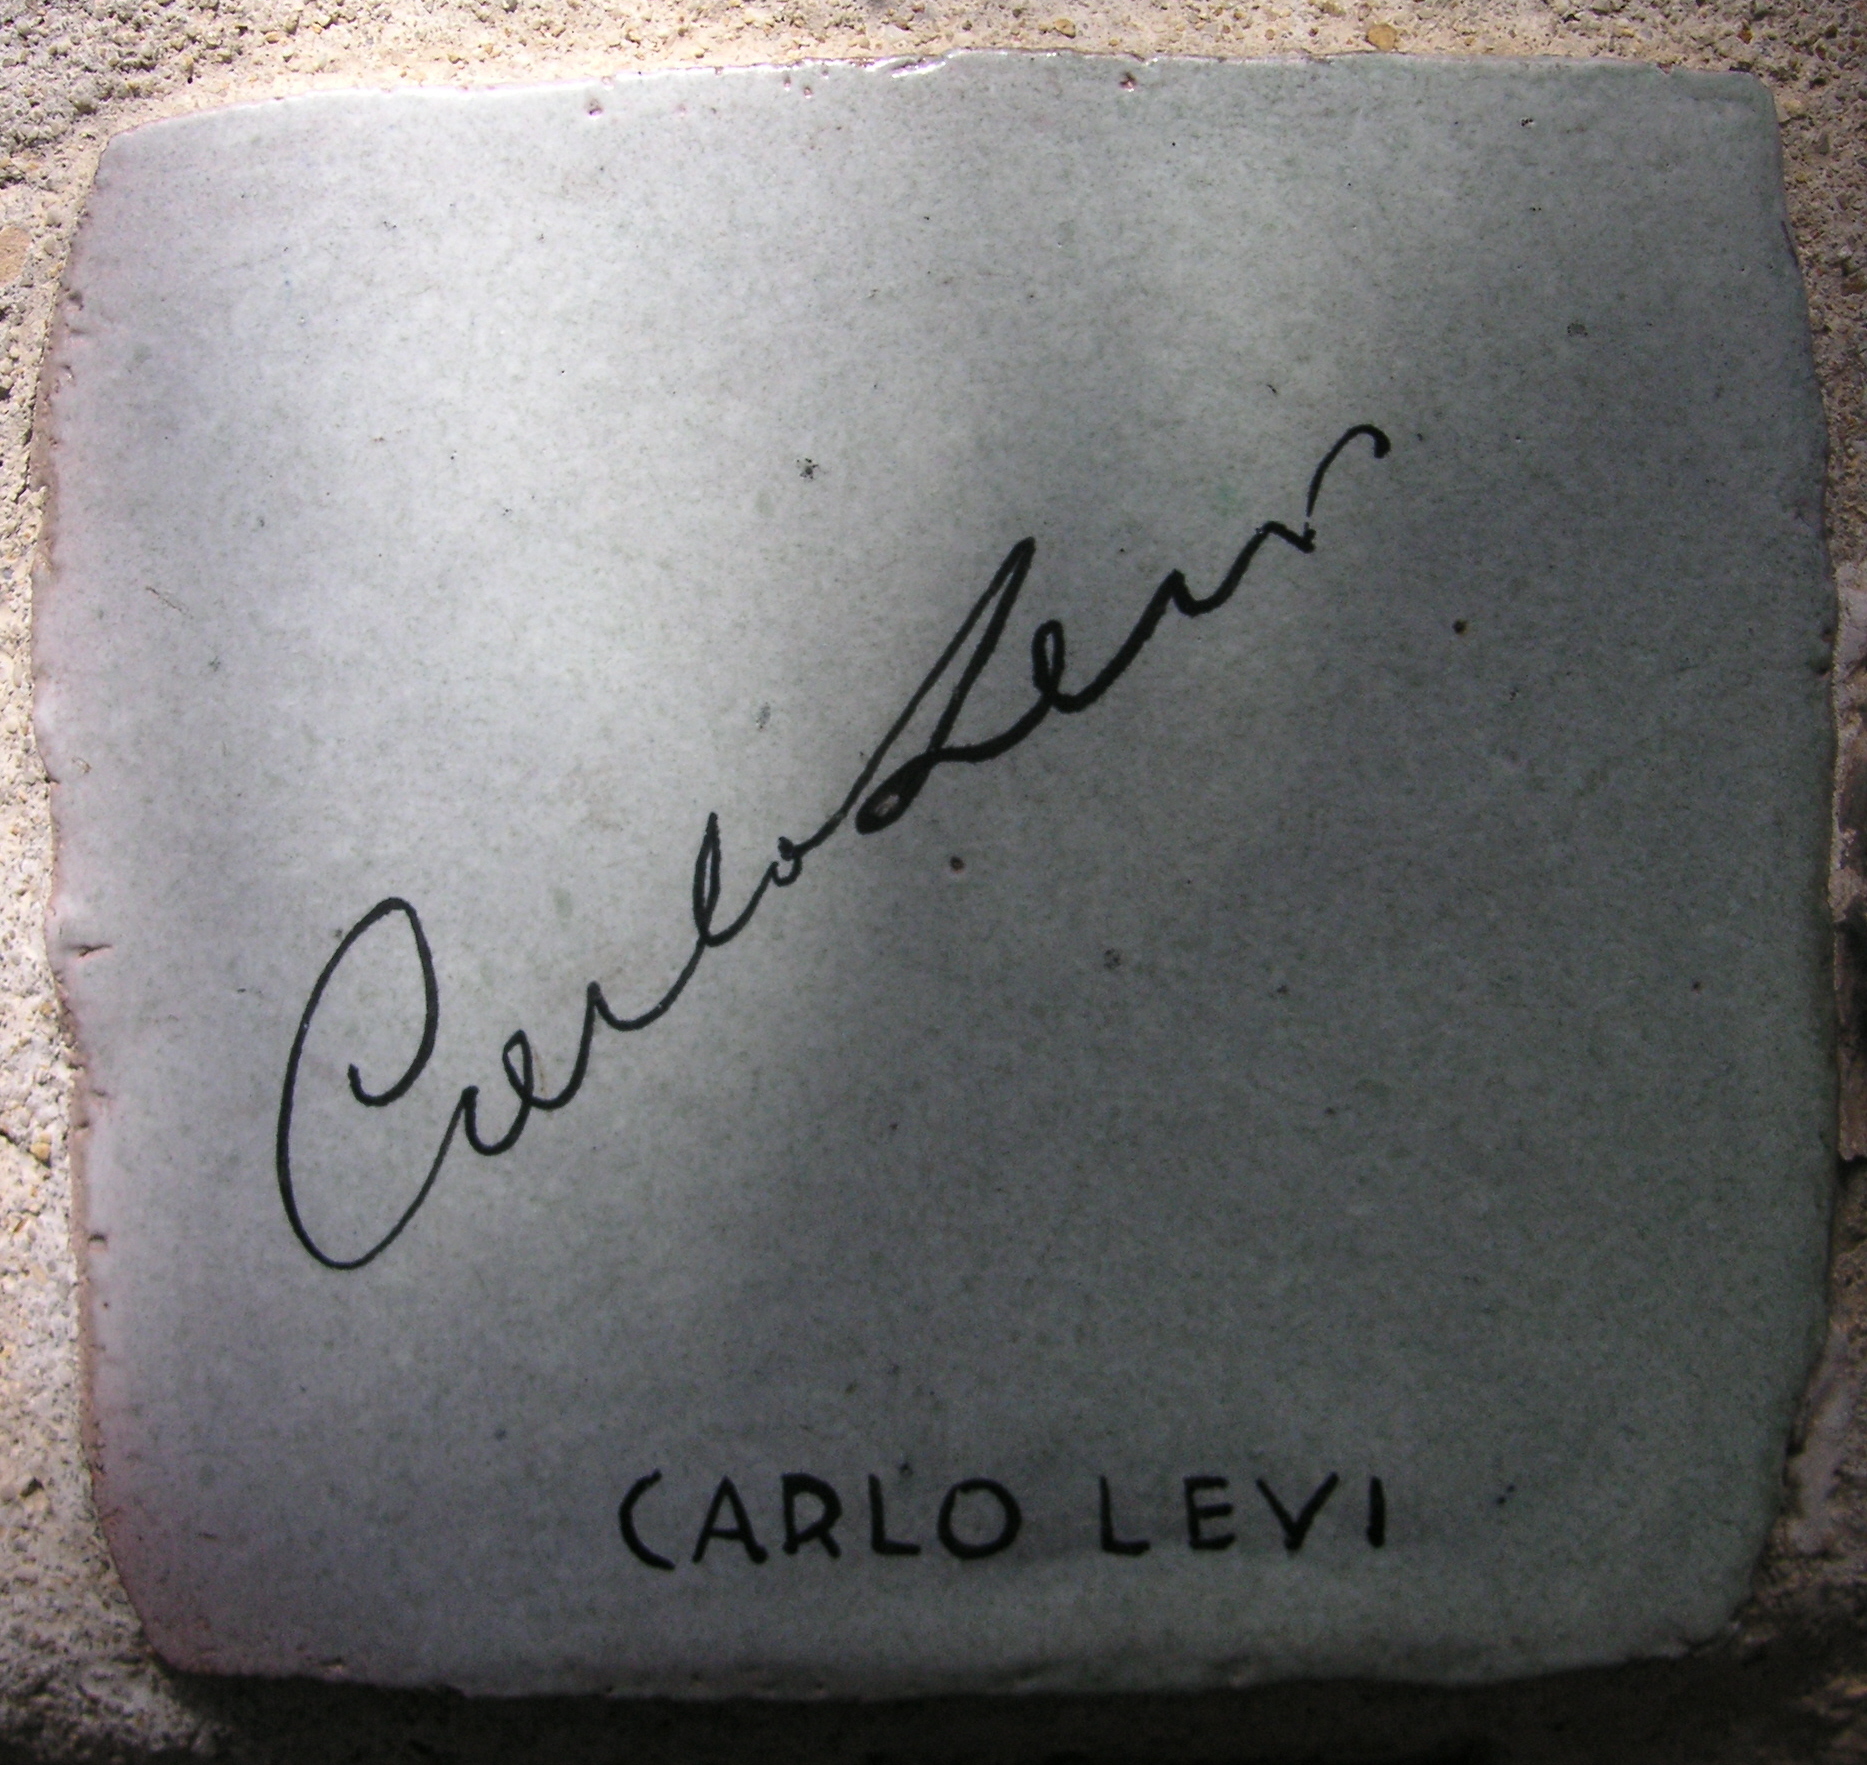
Signature of: carlo levi